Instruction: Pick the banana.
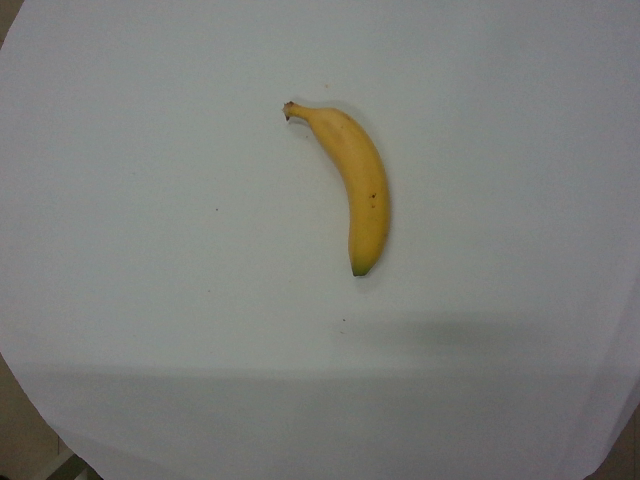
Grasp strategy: vertical